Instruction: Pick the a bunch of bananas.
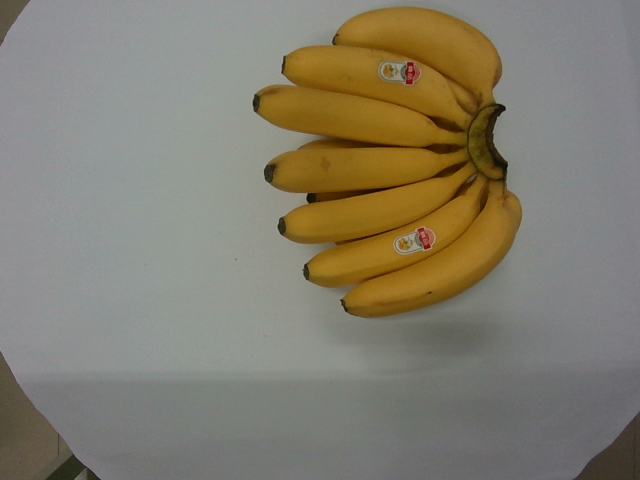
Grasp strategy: vertical